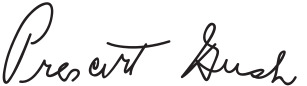
Signature of: prescott bush